Question: In what way does the history help explain the case?
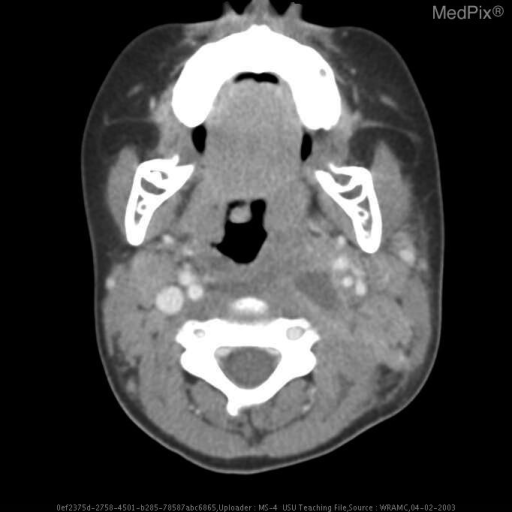
Answer: The patient's history of Patient reported 1 ? weeks of sore neck and mild throat pain that became acutely severe the night prior to initial presentation.  Patient complained of inability to move neck secondary to pain and mother noticed left sided neck fullness and reported intermittent fevers.   On presentation, a lateral X-ray showed increased retropharyngeal space width and CT demonstrated phlegmon vs. abscess.  Patient was I/D’d 2 days prior to this study with no pus drainage and no clinical improvement.  Patient was started on IV clindamycin on admission. is key in understanding the case.